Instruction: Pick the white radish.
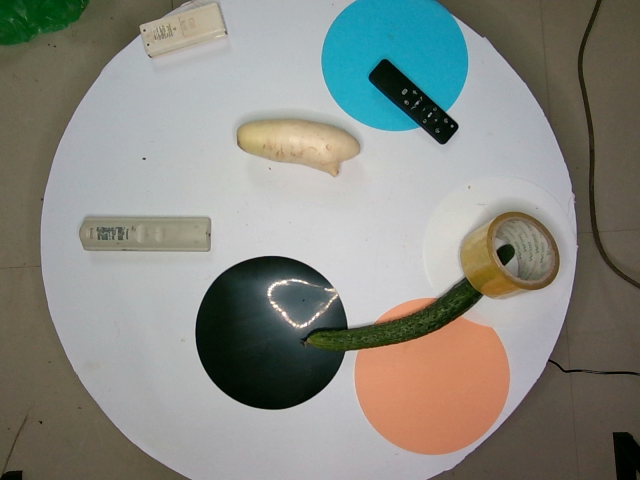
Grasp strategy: vertical